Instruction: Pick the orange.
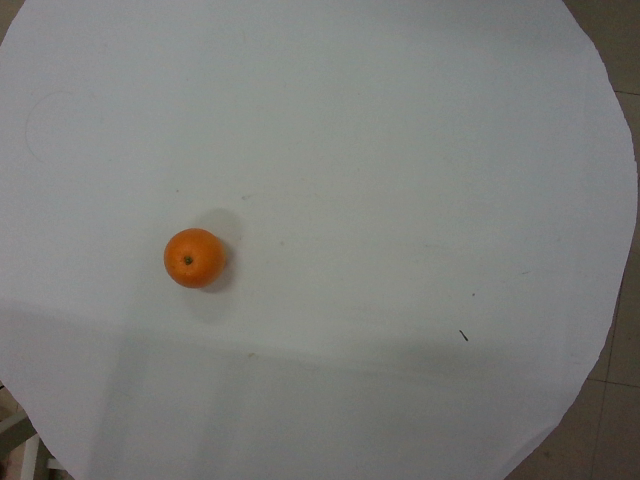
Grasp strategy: vertical